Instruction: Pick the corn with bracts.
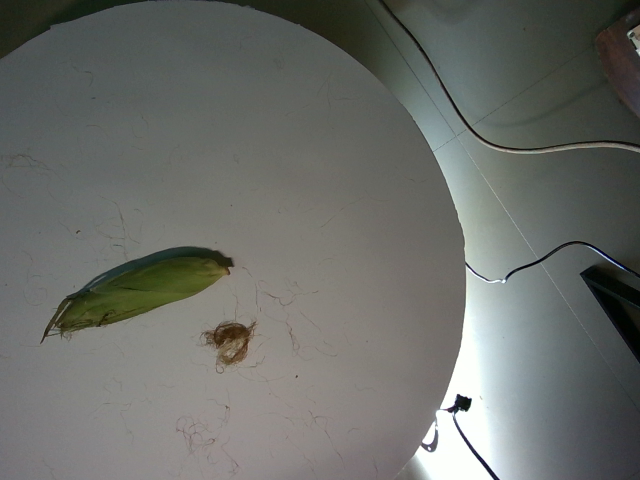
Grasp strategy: vertical